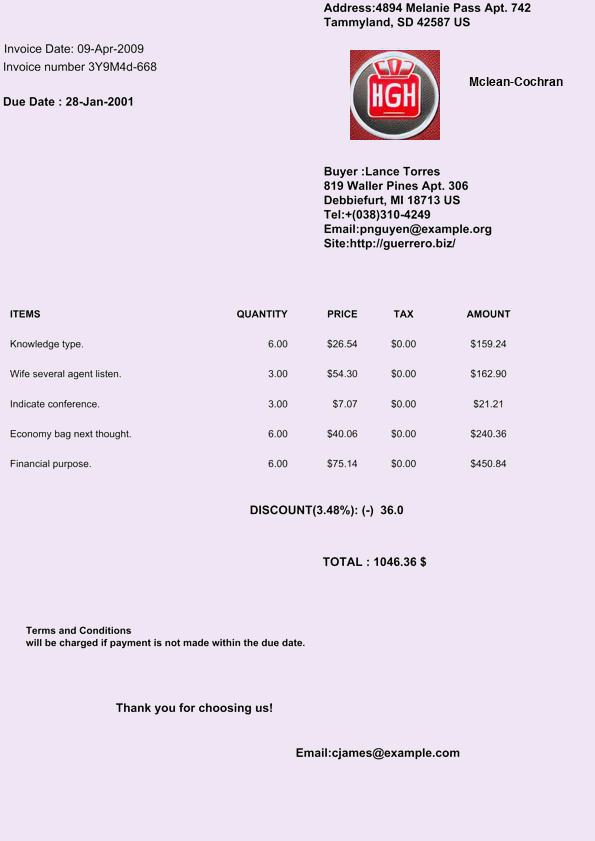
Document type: Invoice